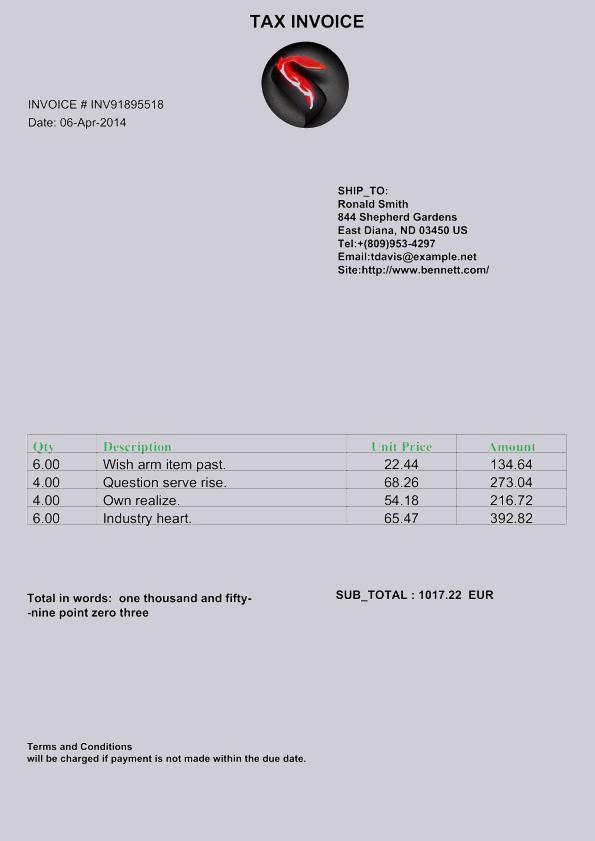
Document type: Invoice